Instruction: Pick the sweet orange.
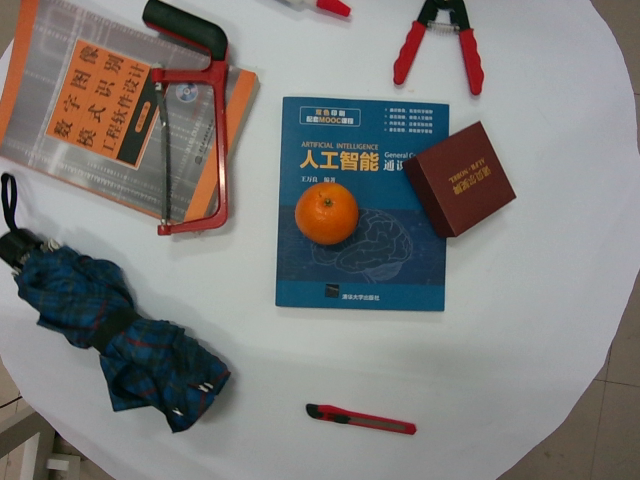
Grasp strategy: vertical